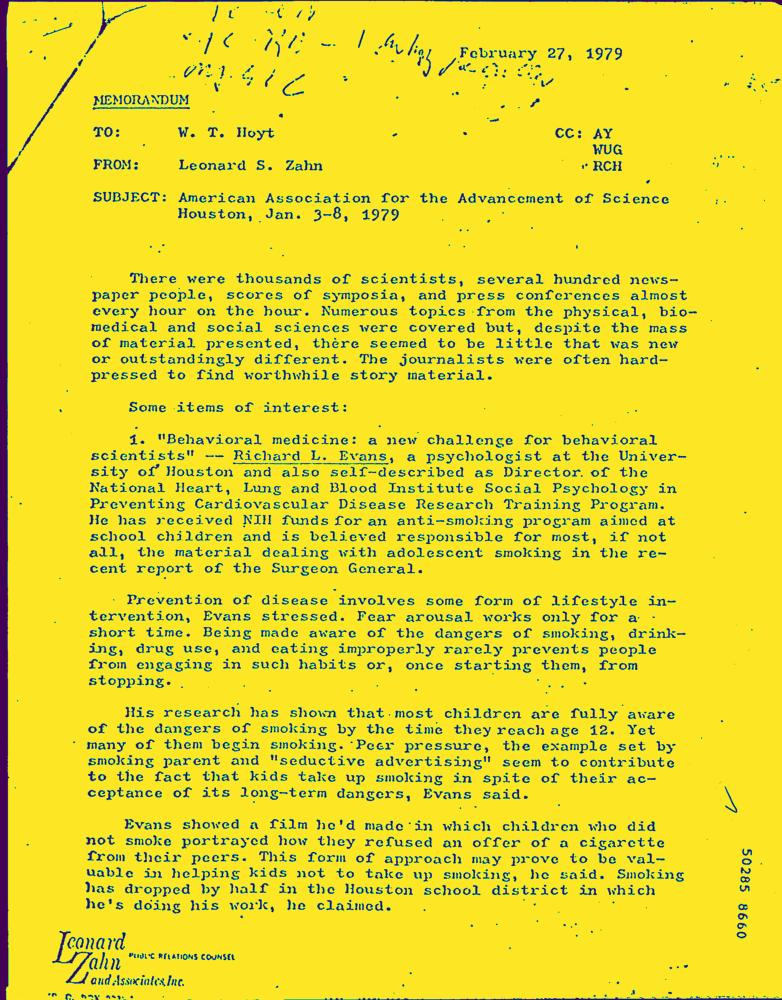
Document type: Letter-Doc